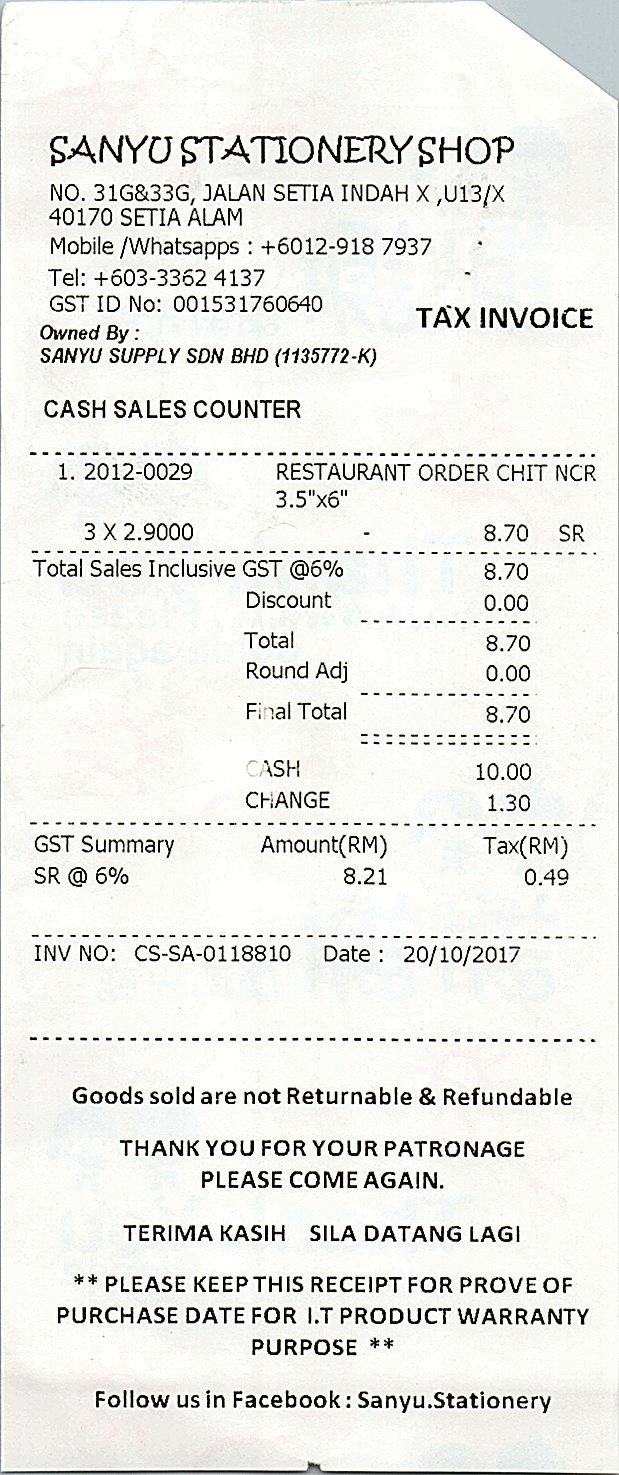
SANYU STATIONERY SHOP
NO. 31G&33G, JALAN SETIA INDAH X ,U13/X
40170 SETIA ALAM
MOBILE /WHATSAPPS : +6012-918 7937
TEL: +603-3362 4137
GST ID NO: 001531760640
TAX INVOICE
OWNED BY :
SANYU SUPPLY SDN BHD (1135772-K)
CASH SALES COUNTER
1. 2012-0029
3 X 2.9000
RESTAURANT ORDER CHIT NCR
3.5"X6"
8.70
SR
TOTAL SALES INCLUSIVE GST @6%
DISCOUNT
TOTAL
ROUND ADJ
FINAL TOTAL
CASH
CHANGE
8.70
0.00
8.70
0.00
8.70
10.00
1.30
GST SUMMARY
AMOUNT(RM)
TAX(RM)
SR @ 6%
8.21
0.49
INV NO: CS-SA-0118810
DATE : 20/10/2017
GOODS SOLD ARE NOT RETURNABLE & REFUNDABLE
THANK YOU FOR YOUR PATRONAGE
PLEASE COME AGAIN.
TERIMA KASIH SILA DATANG LAGI
** PLEASE KEEP THIS RECEIPT FOR PROVE OF
PURCHASE DATE FOR I.T PRODUCT WARRANTY
PURPOSE **
FOLLOW US IN FACEBOOK : SANYU.STATIONERY